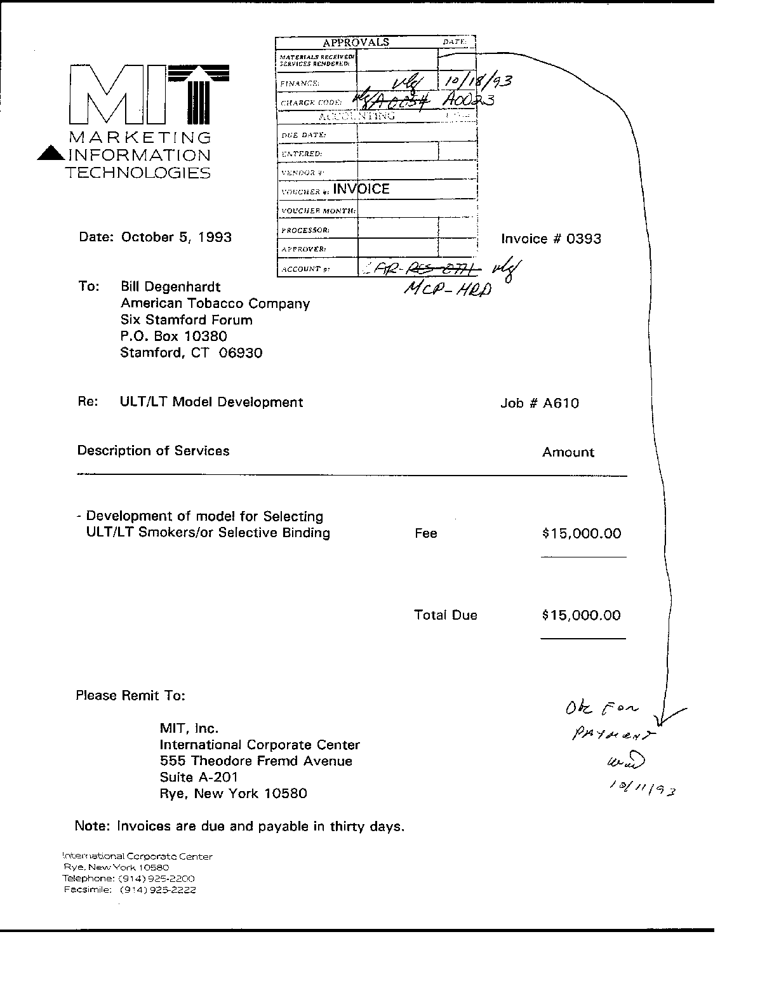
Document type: Invoice